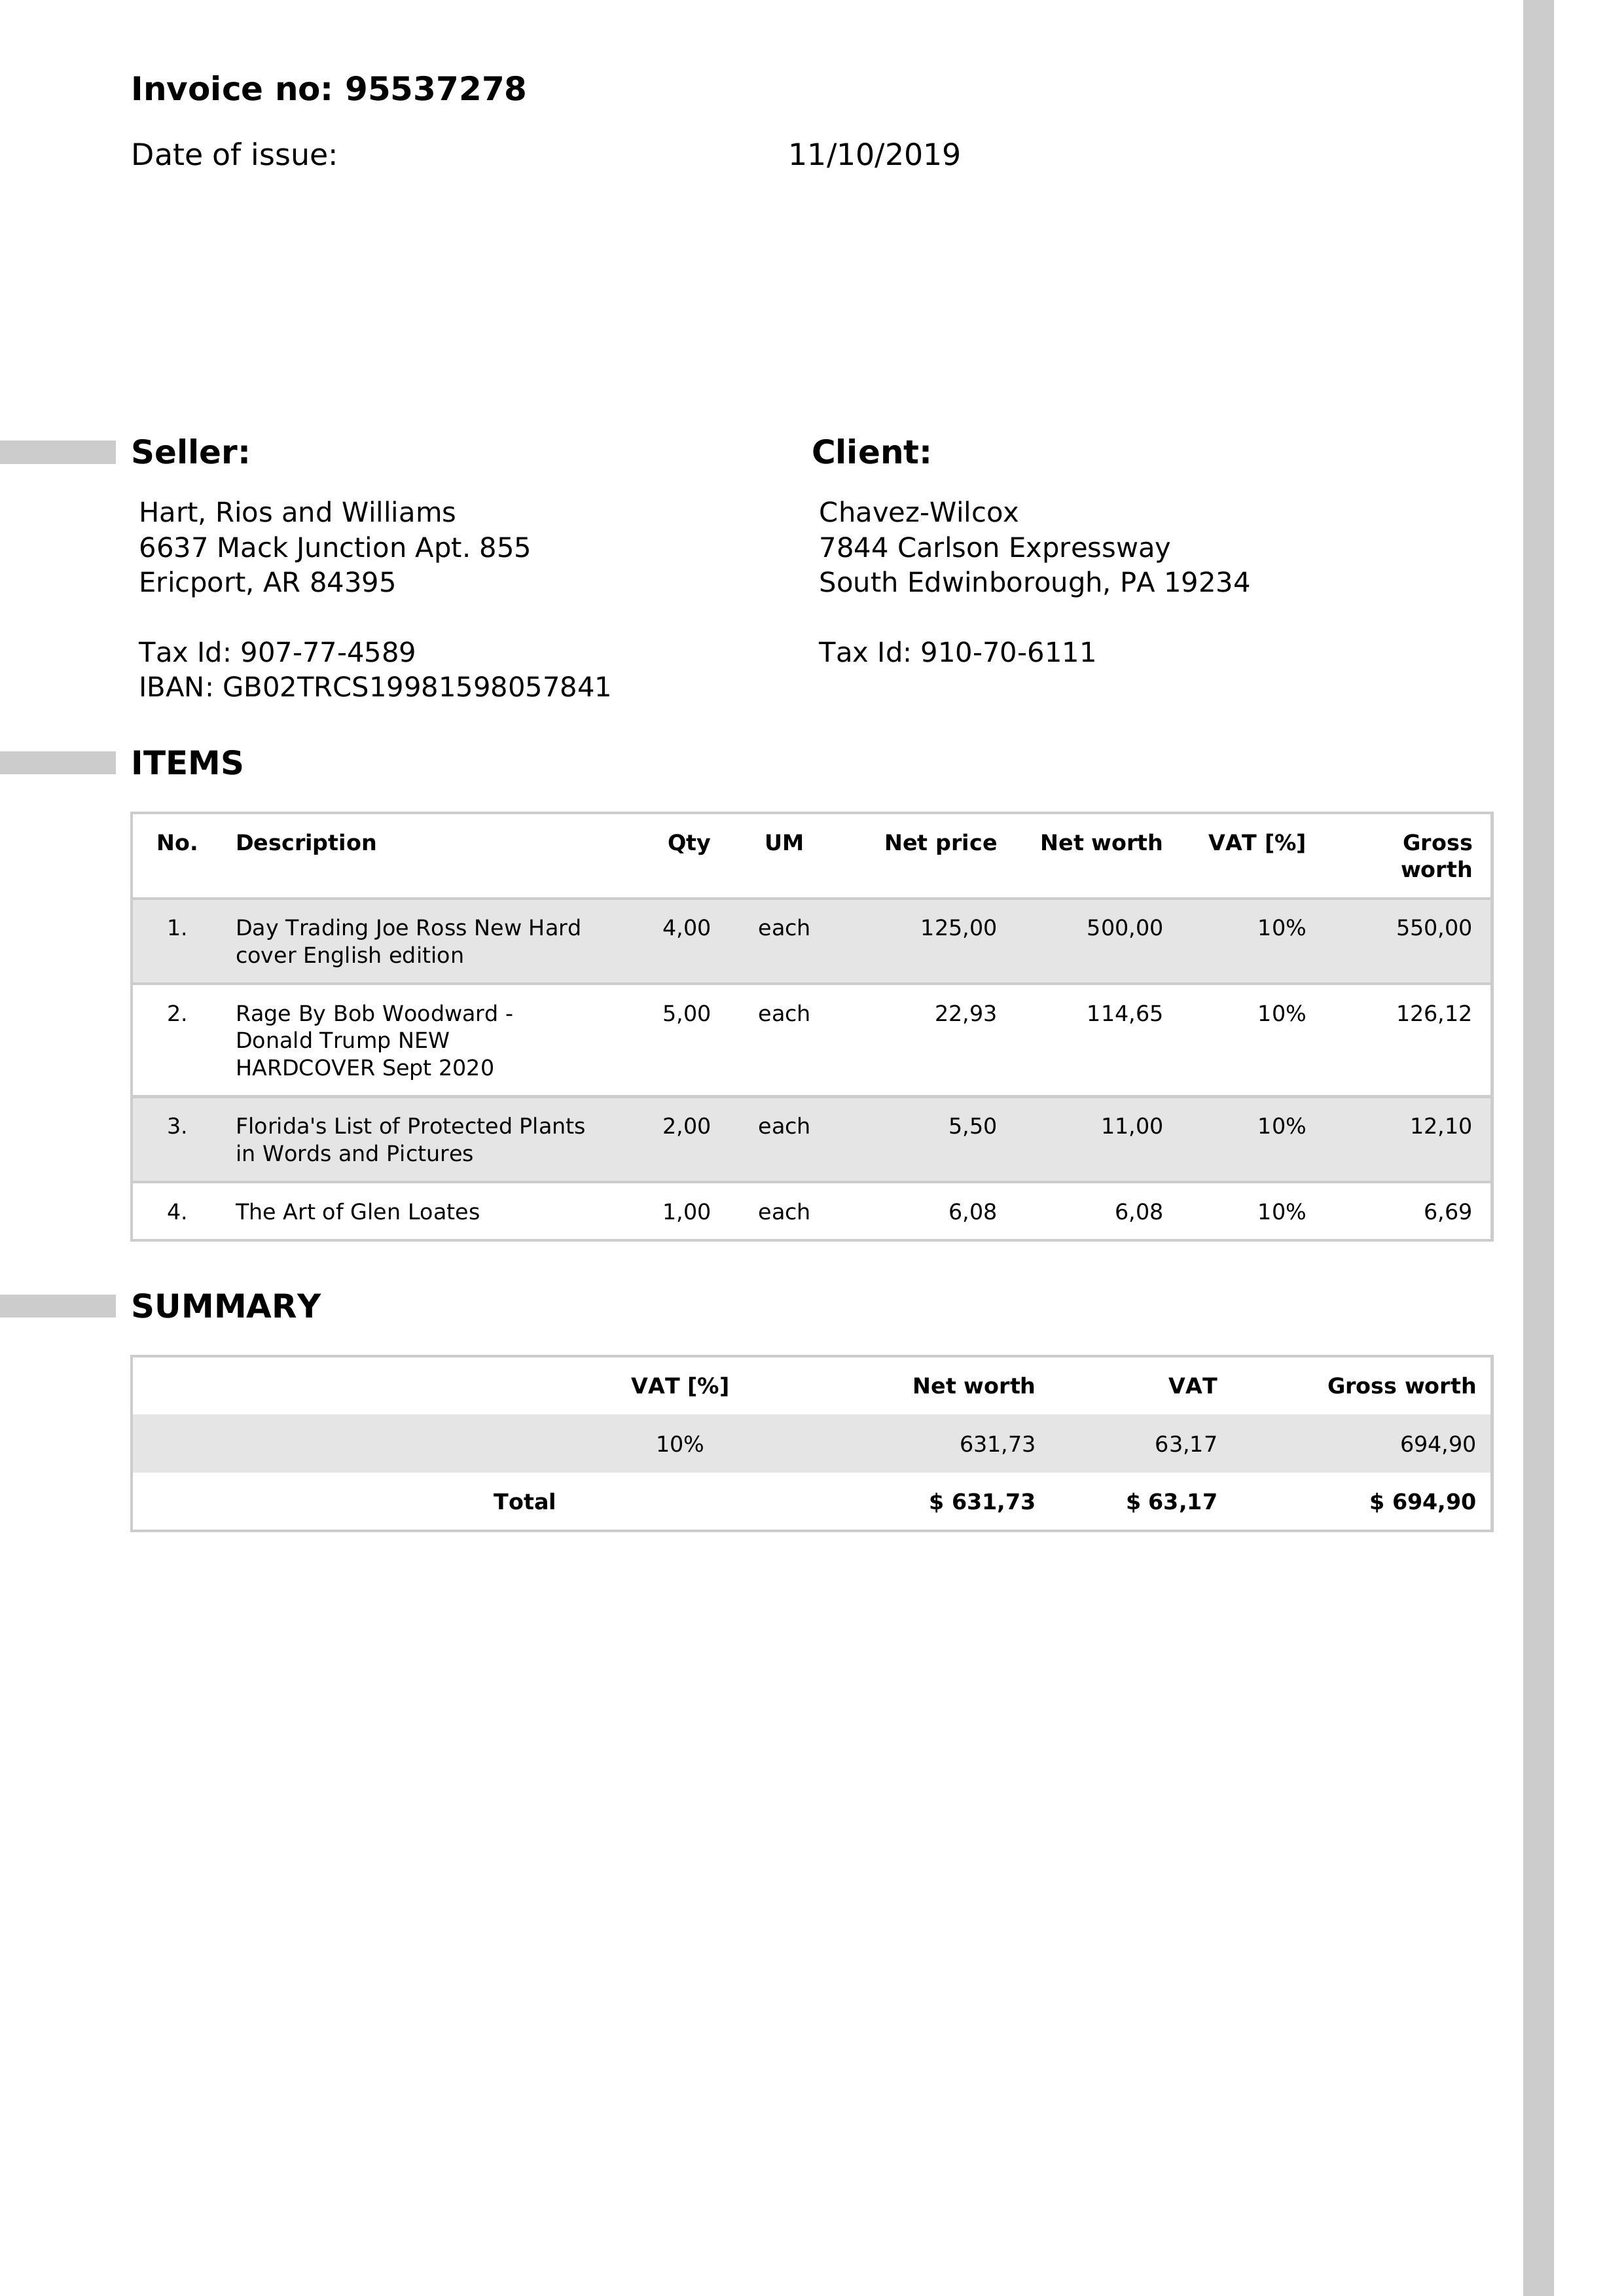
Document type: Invoice